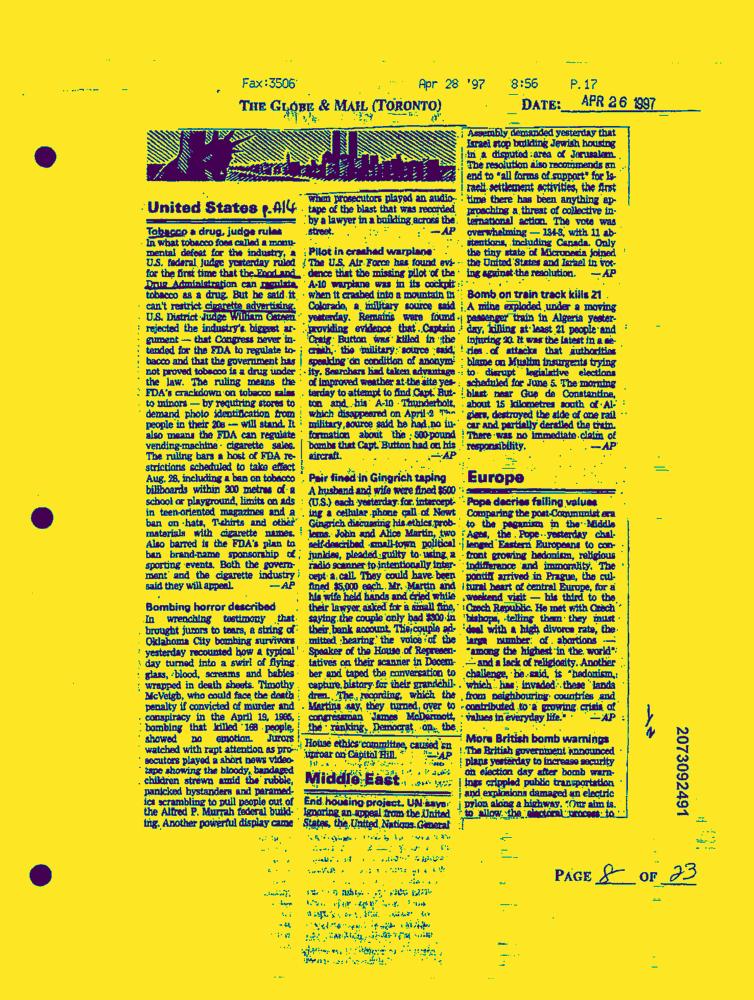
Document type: News-Article